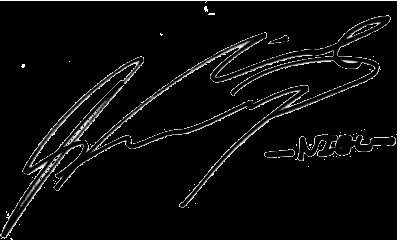
Signature of: ahn daniel